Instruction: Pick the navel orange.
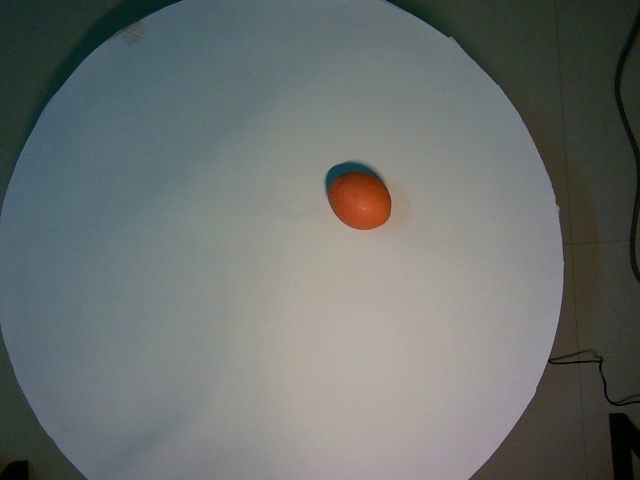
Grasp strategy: vertical